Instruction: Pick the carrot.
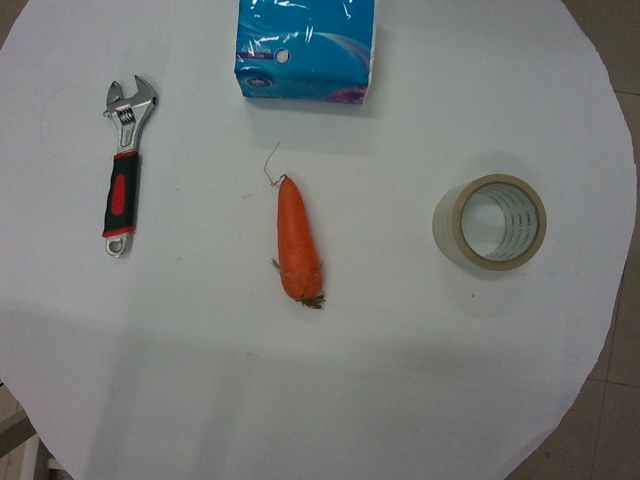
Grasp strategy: vertical